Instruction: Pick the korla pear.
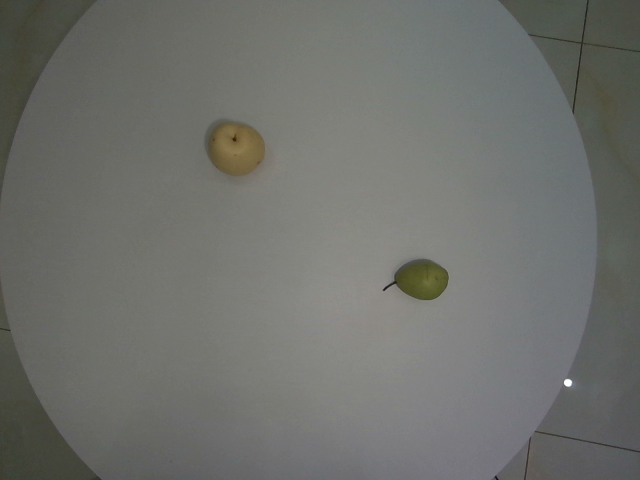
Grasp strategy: vertical